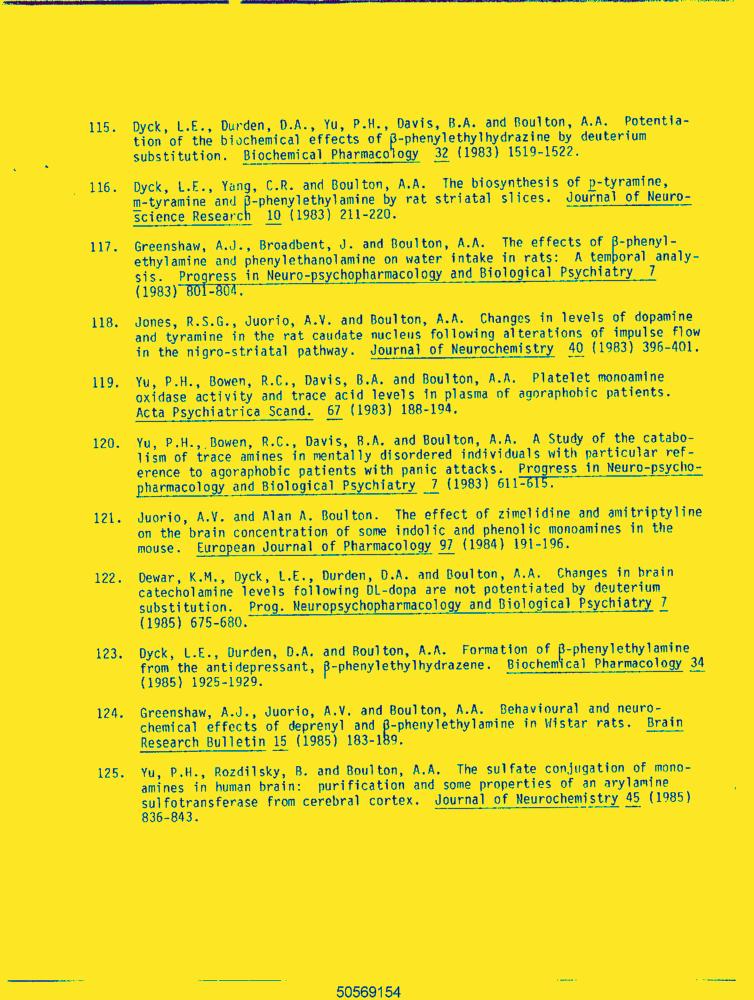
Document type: Resume-Doc